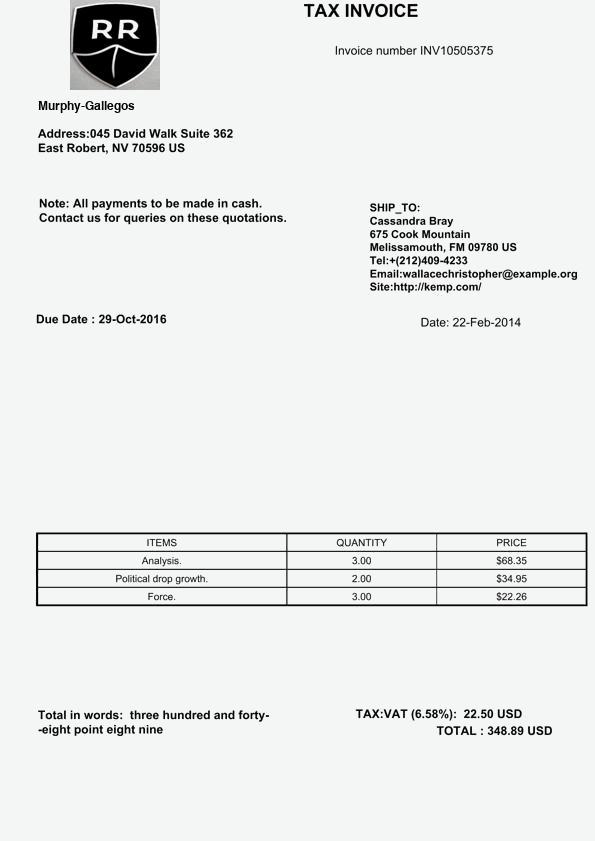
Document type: Invoice